Question: What was observed in the imaging?
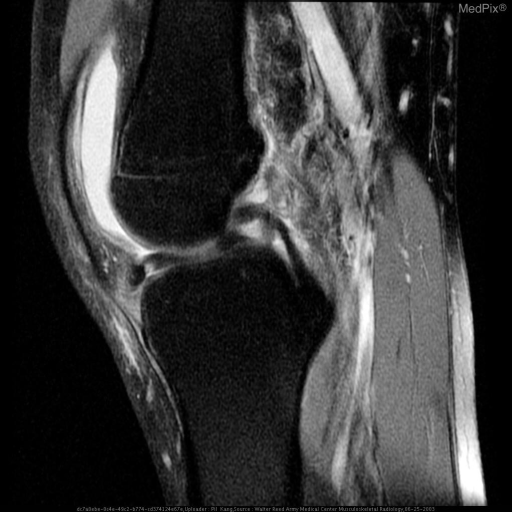
Answer: The imaging shows Multiple sagittal MR sequence images demonstrate a tear of the medial meniscus with a displaced fragment in the intercondylar notch, in the classic "double PCL" sign, suggestive of a bucket handle tear. Multiple sagittal MR sequence images demonstrate a tear of the medial meniscus with a displaced fragment in the intercondylar notch, in the classic "double PCL" sign, suggestive of a bucket handle tear..